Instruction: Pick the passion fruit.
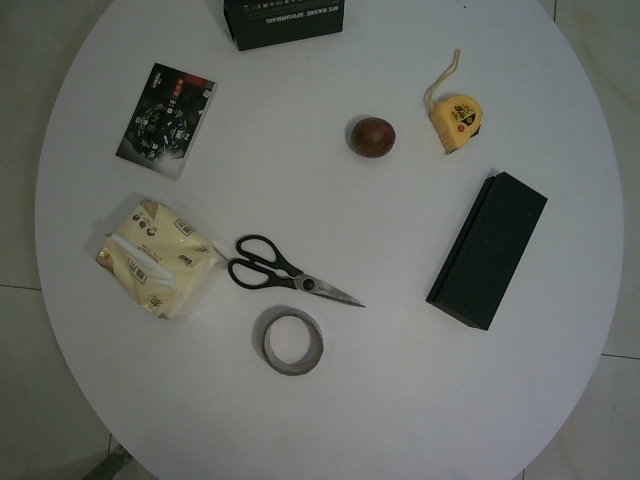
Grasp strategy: vertical